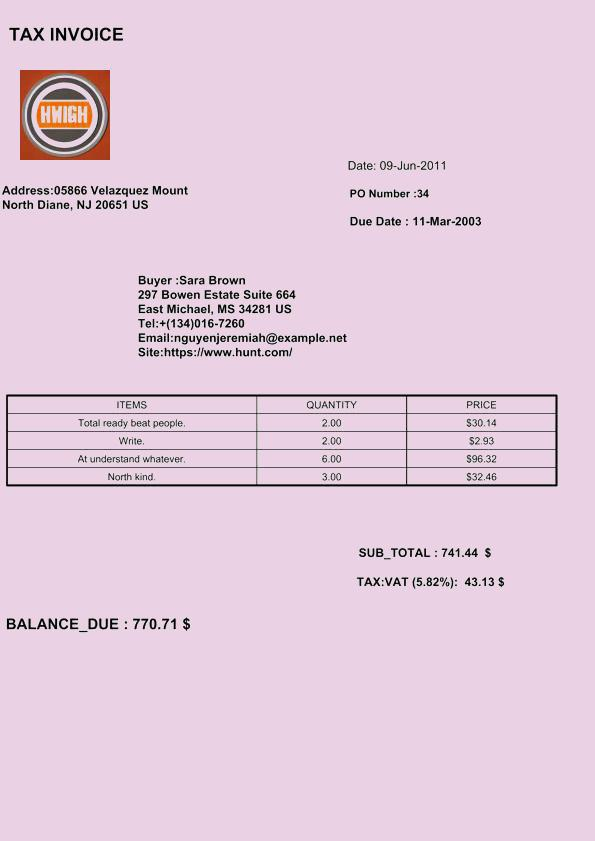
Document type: Invoice